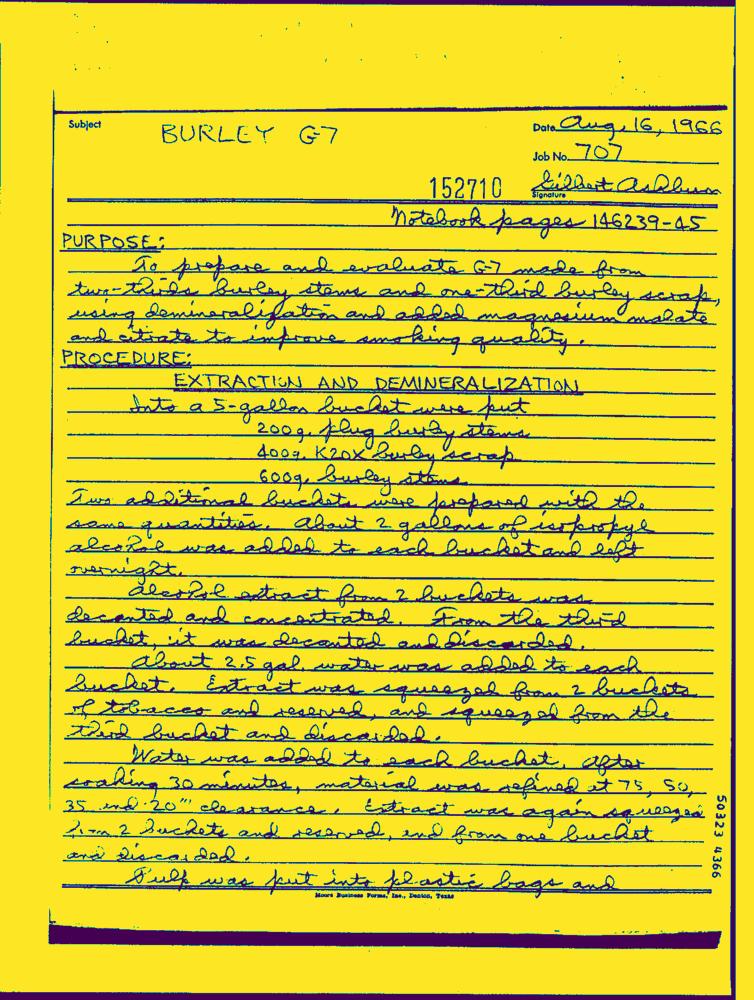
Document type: Hand-Written